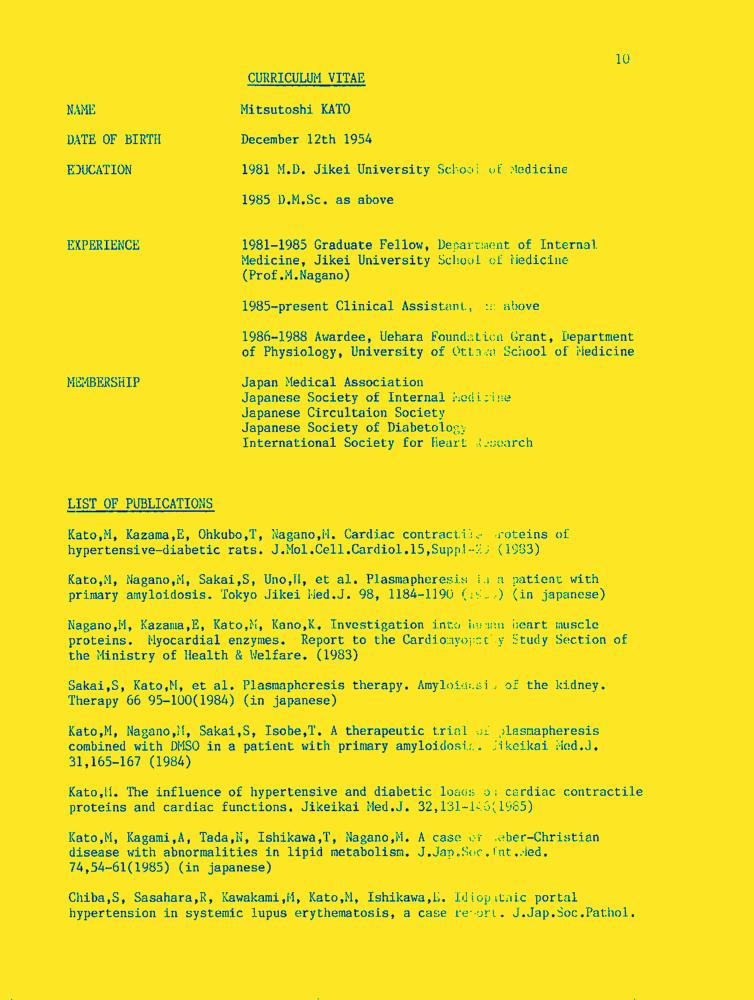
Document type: Resume-Doc